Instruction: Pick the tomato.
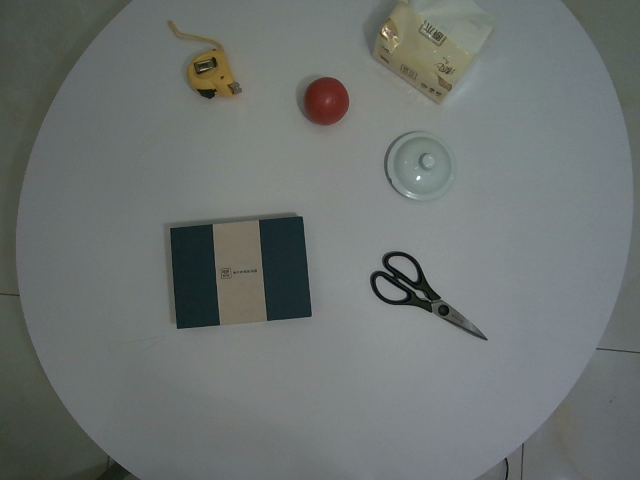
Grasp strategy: vertical